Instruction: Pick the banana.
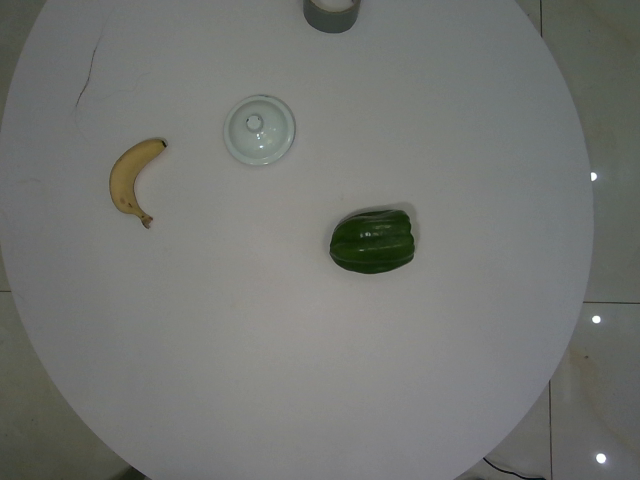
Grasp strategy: vertical